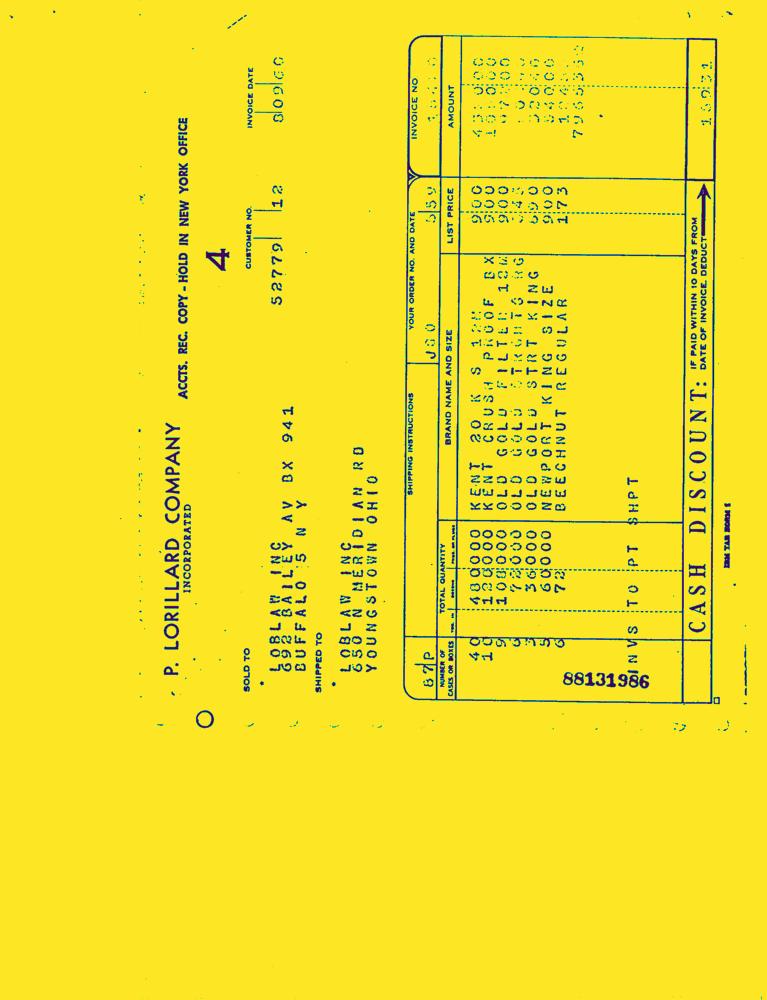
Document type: Invoice-Doc